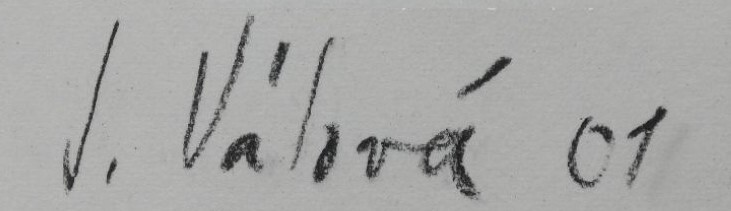
Signature of: jitka válová